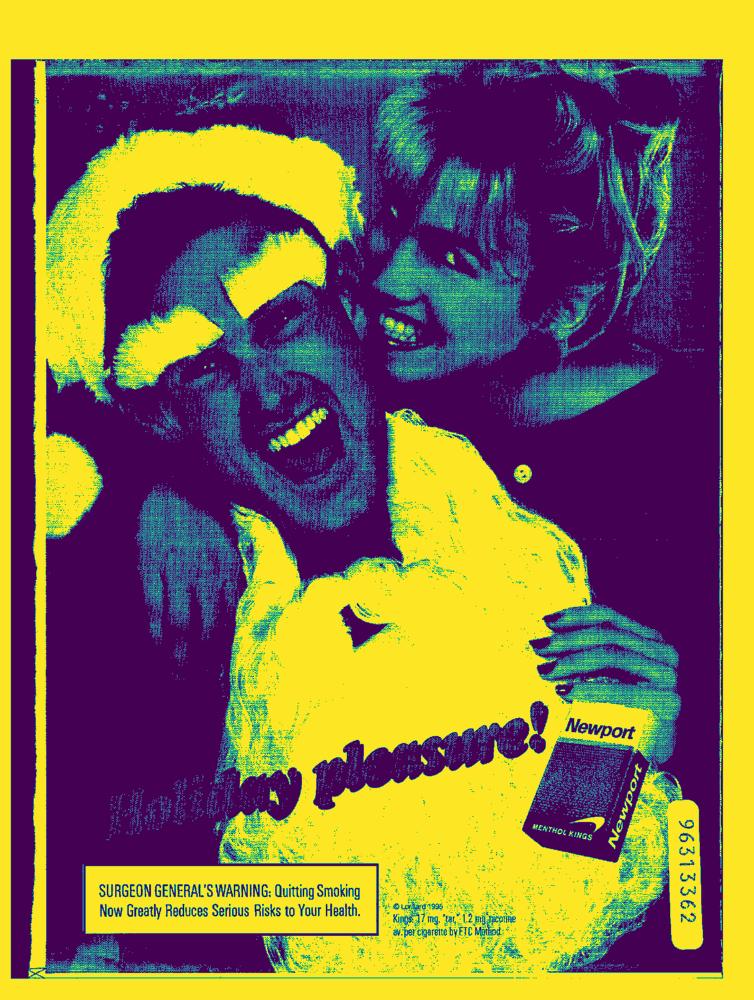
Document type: AD